Question: What might the diagnosis be?
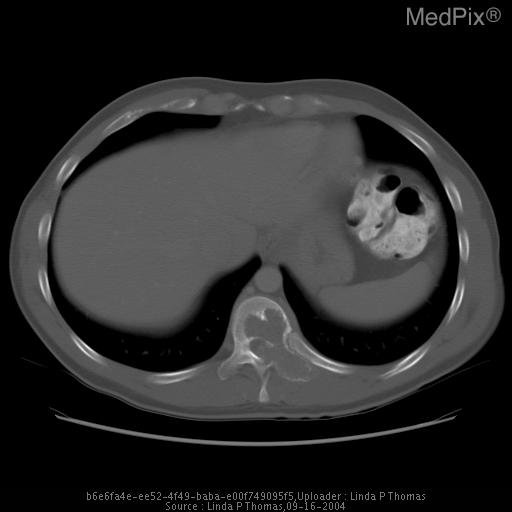
Answer: The possible diagnosis includes Osteoblastoma
Aneurysmal bone cyst
Giant Cell tumor
Expansile metastasis.